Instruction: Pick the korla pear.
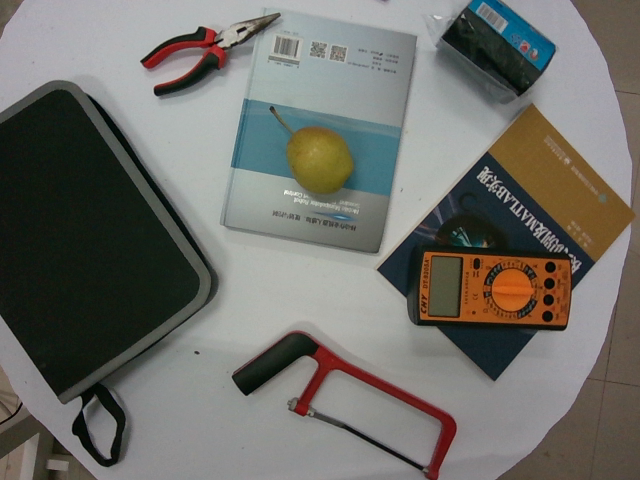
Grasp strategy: vertical